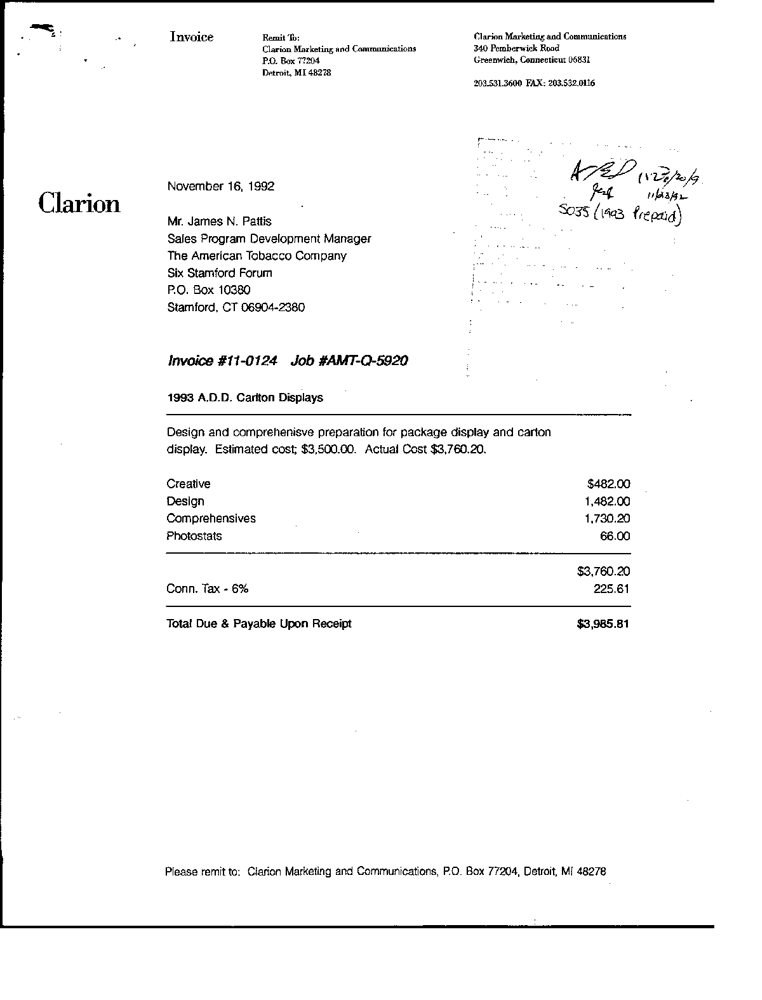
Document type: Invoice